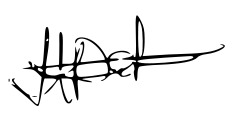
Signature of: hassan dahir afqurac